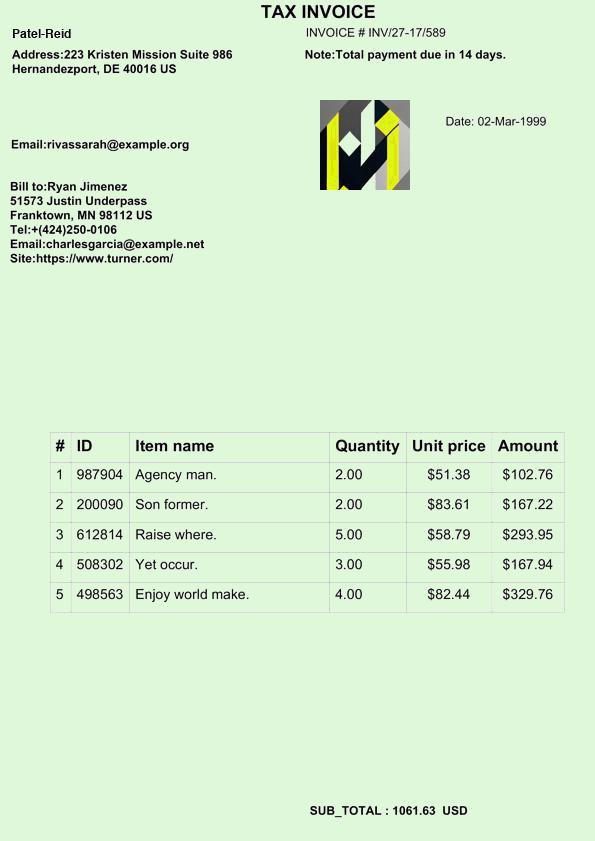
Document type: Invoice